Question: Describe the condition in detail:
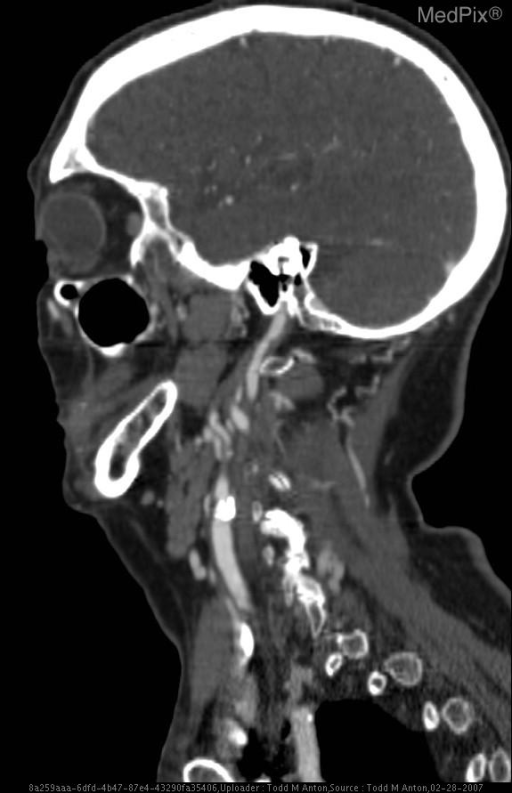
Answer: The disease is discussed as: The upper central portion of the cerebral hemisphere, posterior to the central sulcus, and anterior to the parietooccipital notch
(medial hemisphere).

For image, see:  http://rad.usuhs.mil/rad/radbrowser2/head/MRI/hn030.html

Damage to the non-dominant (usually right) parietal lobe may produce Gerstmann Syndrome:
•  agraphia or dysgraphia (a writing disability)
•  acalculia or dyscalculia (can't calculate)
•  inability to distinguish right from left
•  finger agnosia (inability to identify fingers

http://www.ninds.nih.gov/disorders/gerstmanns/gerstmanns.htm